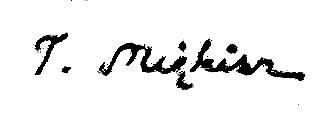
Signature of: tadeusz miękisz